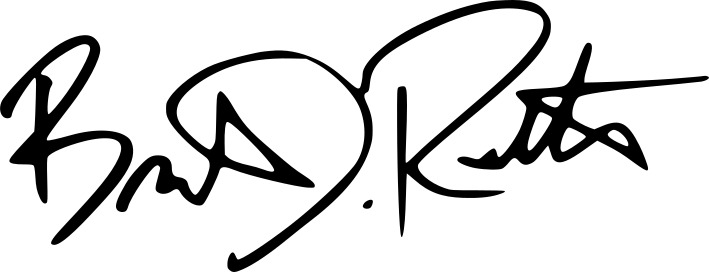
Signature of: brandon routh